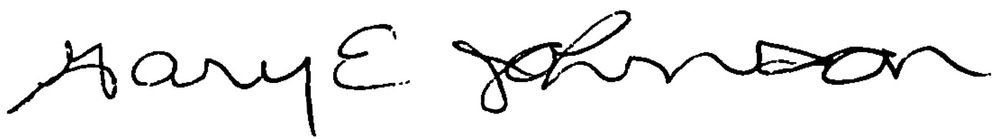
Signature of: gary johnson